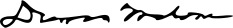
Signature of: dumas malone